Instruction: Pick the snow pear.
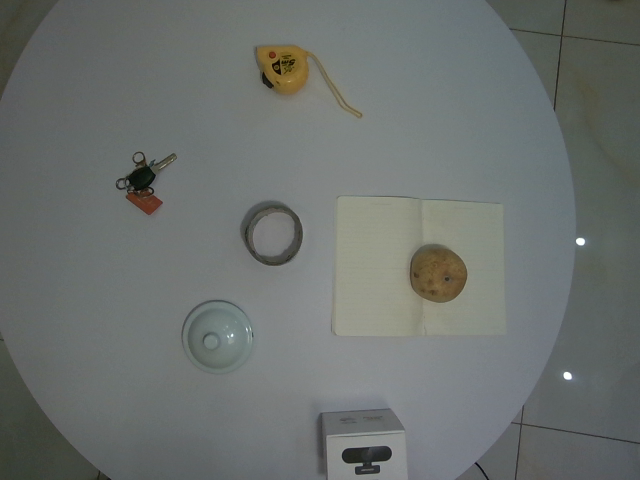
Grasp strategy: vertical